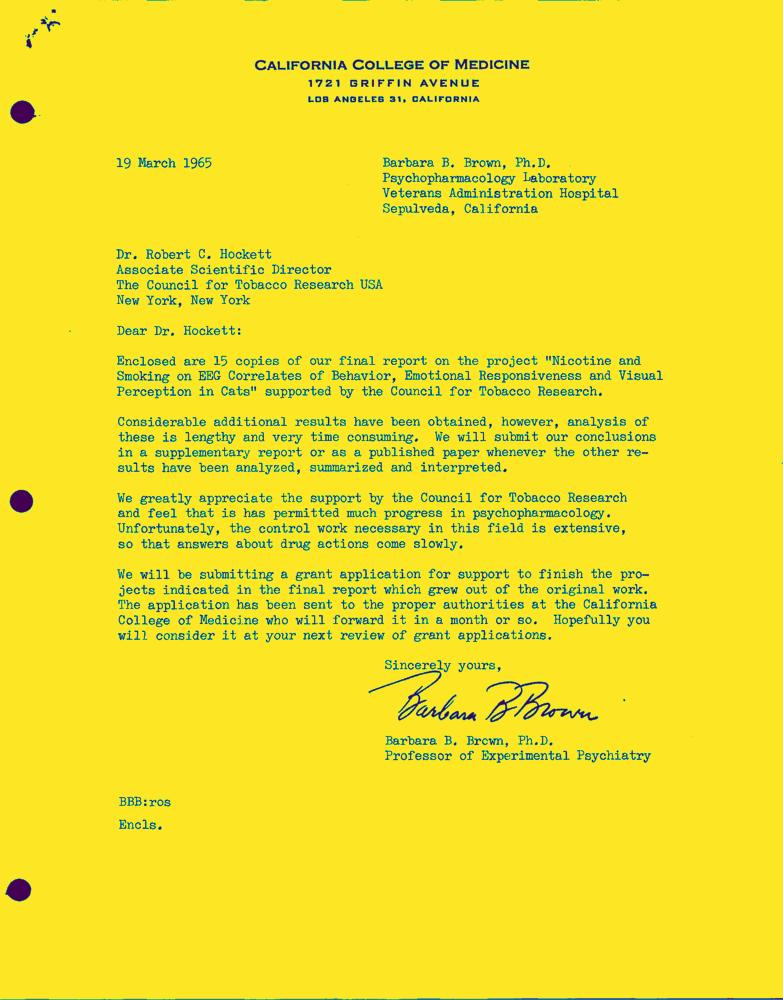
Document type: Letter-Doc